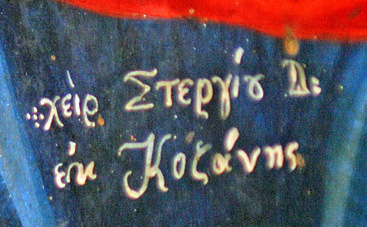
Signature of: stergios dimitriou